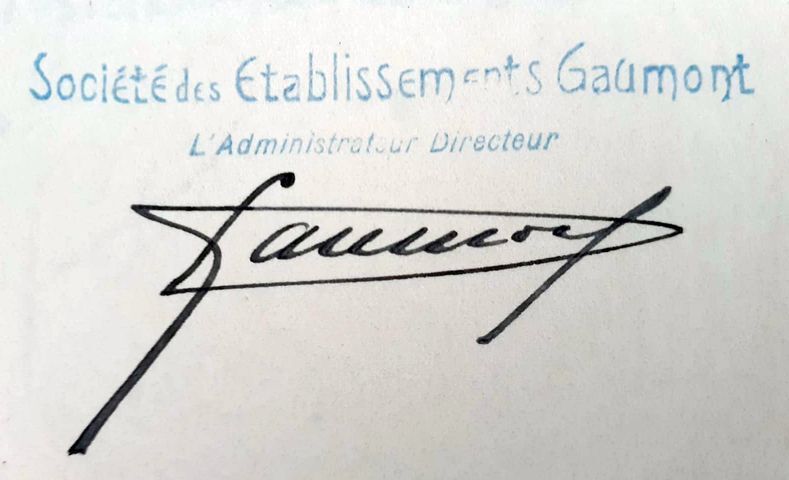
Signature of: léon gaumont